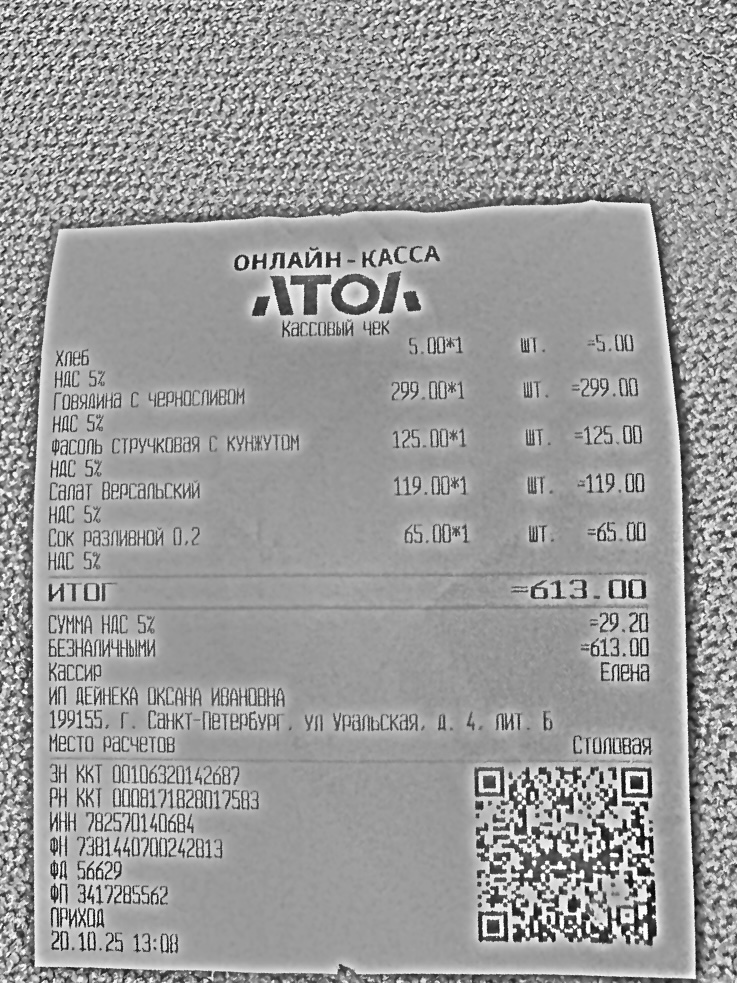
Продавец: ИП ДЕЙНЕКА ОКСАНА ИВАНОВНА
ИНН: 782570140684
Дата: 20.10.25
Товары: Хлеб; Говядина с черносливом; Фасоль стручковая с кунжутом; Салат Версальский; Сок разливной 0.2
Количество: 1; 1; 1; 1; 1
Цена: 5.00; 299.00; 125.00; 119.00; 65.00
Сумма: 5.00; 299.00; 125.00; 119.00; 65.00
Итого: 613.00